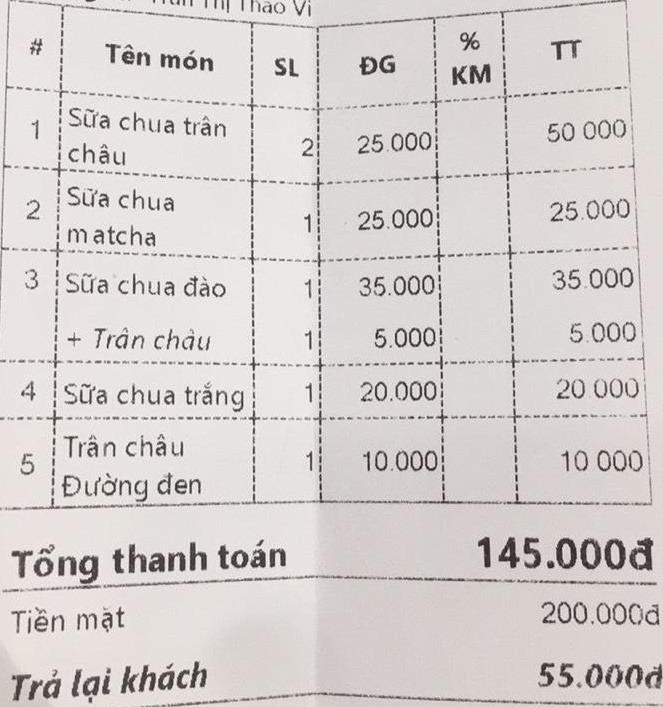
<table>
<tr>
<th>#</th>
<th>Tên món</th>
<th>SL</th>
<th>ĐG</th>
<th>% KM</th>
<th>TT</th>
</tr>
<tr>
<td>1</td>
<td>Sữa chua trân châu</td>
<td>2</td>
<td>25.000</td>
<td></td>
<td>50.000</td>
</tr>
<tr>
<td>2</td>
<td>Sữa chua matcha</td>
<td>1</td>
<td>25.000</td>
<td></td>
<td>25.000</td>
</tr>
<tr>
<td>3</td>
<td>Sữa chua đào</td>
<td>1</td>
<td>35.000</td>
<td></td>
<td>35.000</td>
</tr>
<tr>
<td></td>
<td>+ Trân châu</td>
<td>1</td>
<td>5.000</td>
<td></td>
<td>5.000</td>
</tr>
<tr>
<td>4</td>
<td>Sữa chua trắng</td>
<td>1</td>
<td>20.000</td>
<td></td>
<td>20.000</td>
</tr>
<tr>
<td>5</td>
<td>Trân châu Đường đen</td>
<td>1</td>
<td>10.000</td>
<td></td>
<td>10.000</td>
</tr>
</table>

Tổng thanh toán 145.000đ
Tiền mặt 200.000đ
Trả lại khách 55.000đ